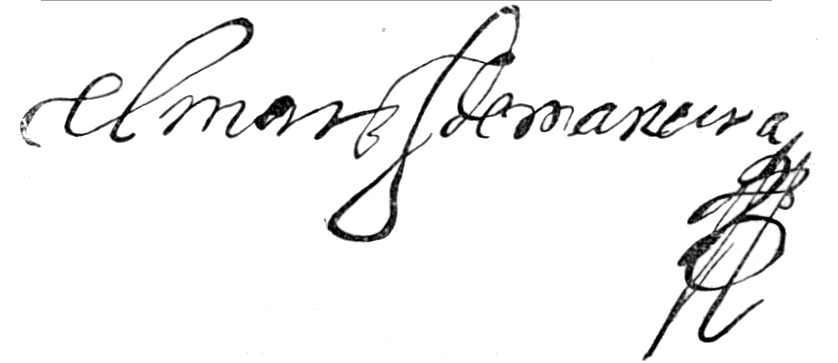
Signature of: pedro de toledo 1st marquis of mancera